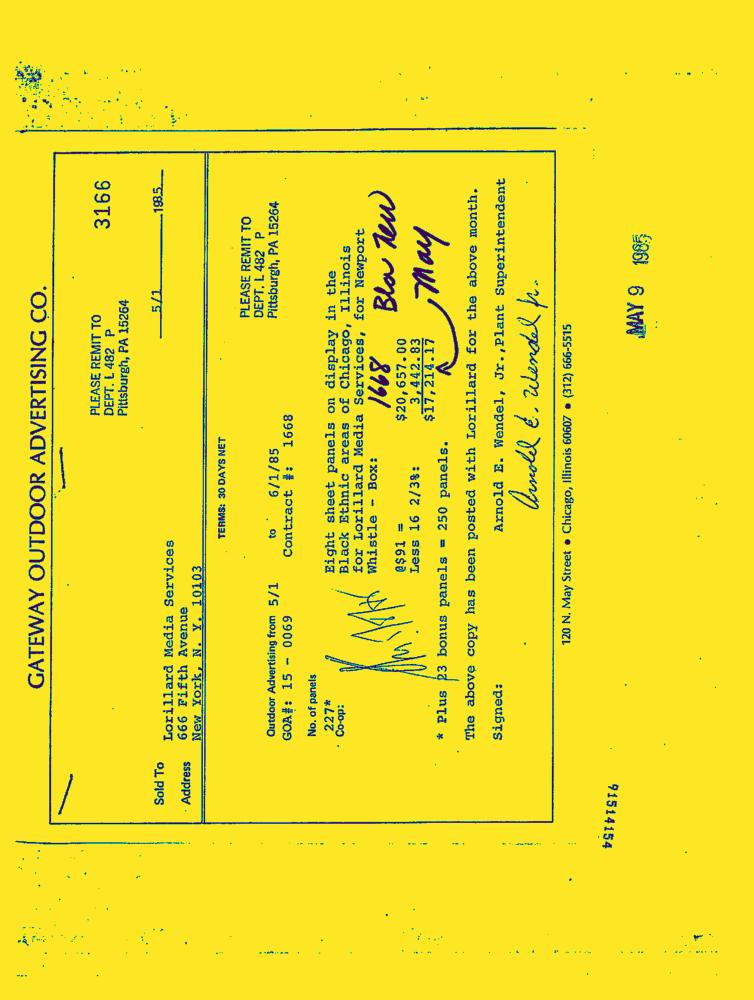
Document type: Invoice-Doc